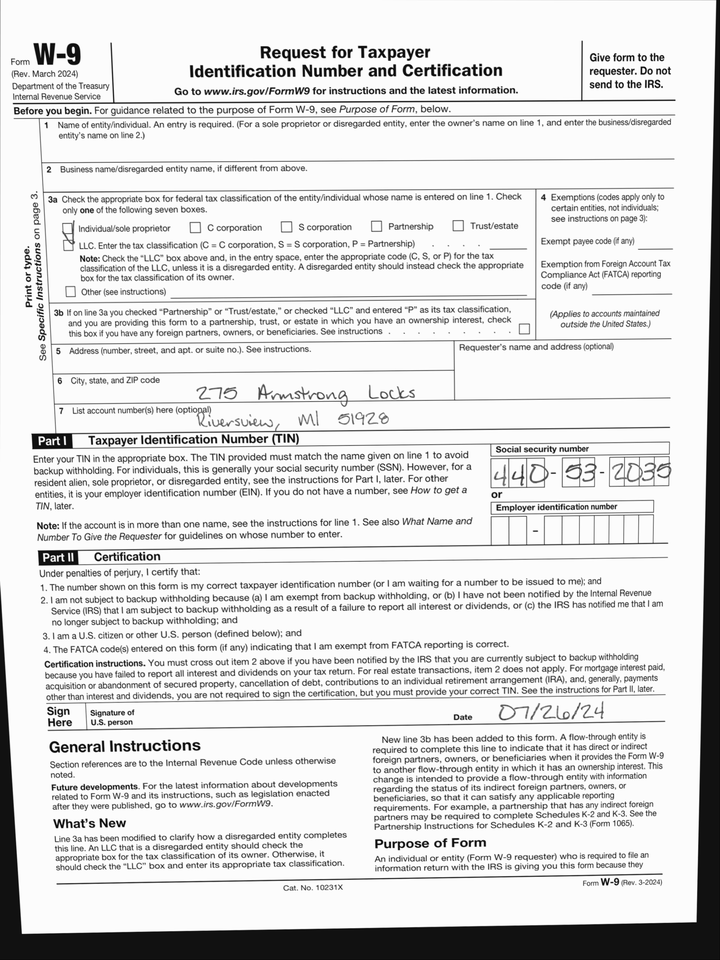
adr1: 275 Armstrong Locks
adr2: Riversview, MI 51928
cbx: yes
ssn: 440532035
sdt: 07/26/24